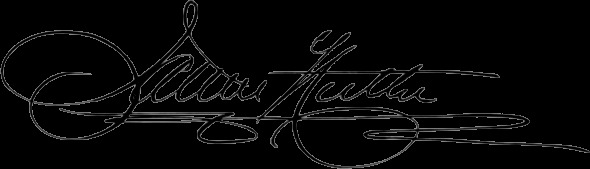
Signature of: james goold cutler